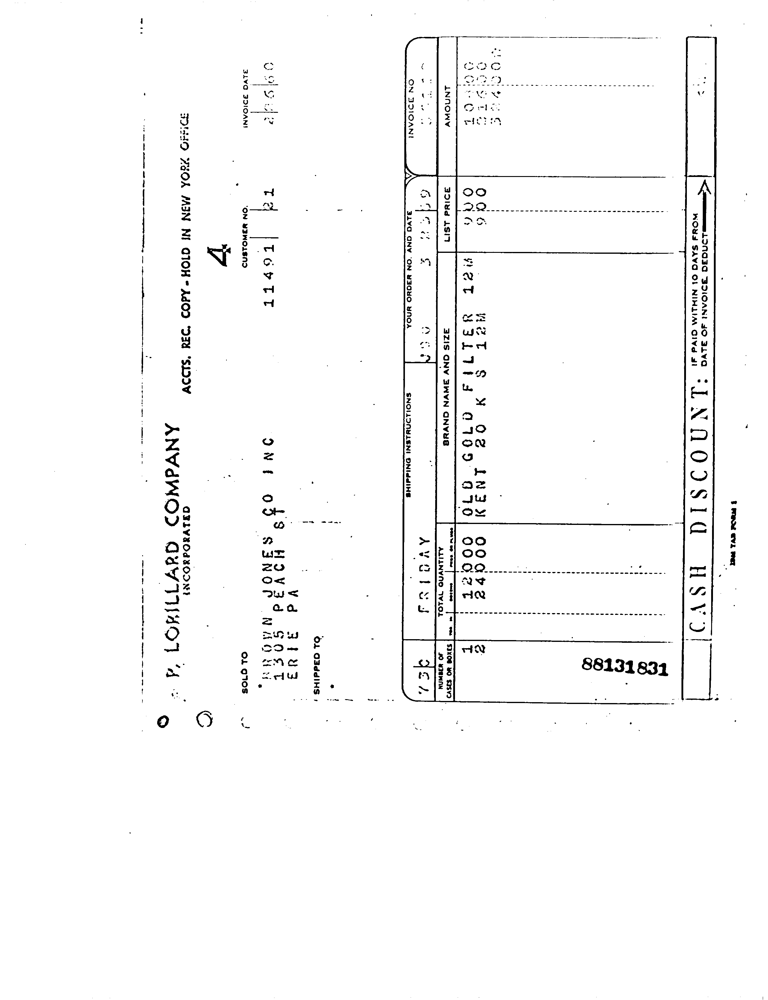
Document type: Invoice